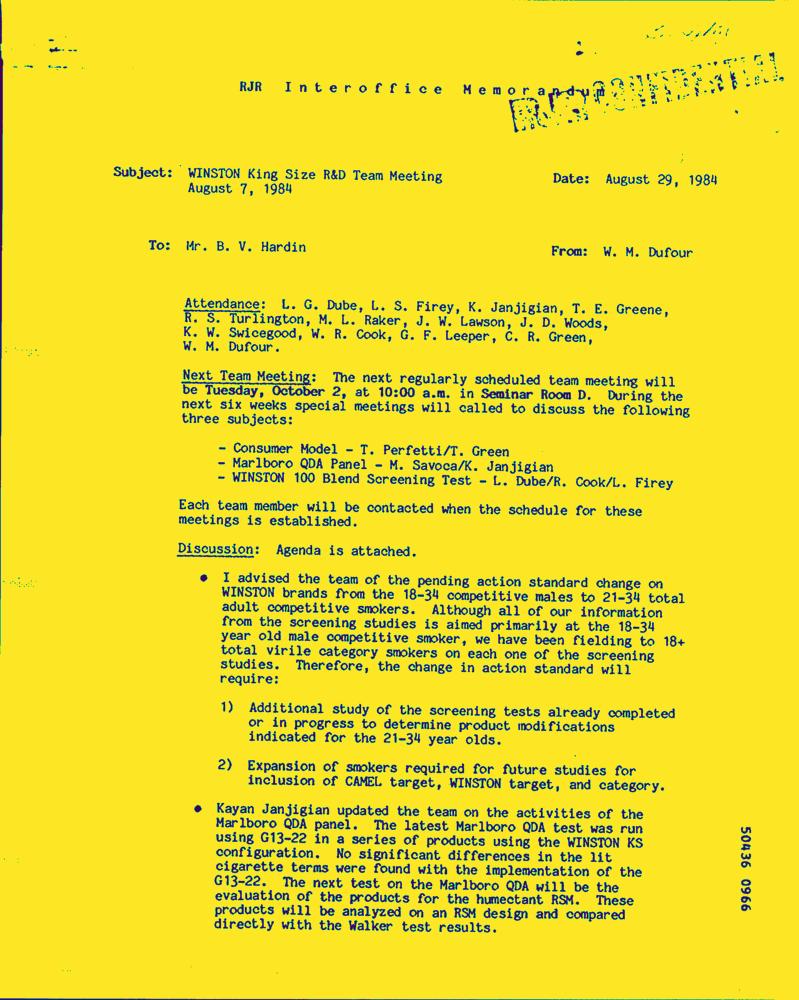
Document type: Letter-Doc